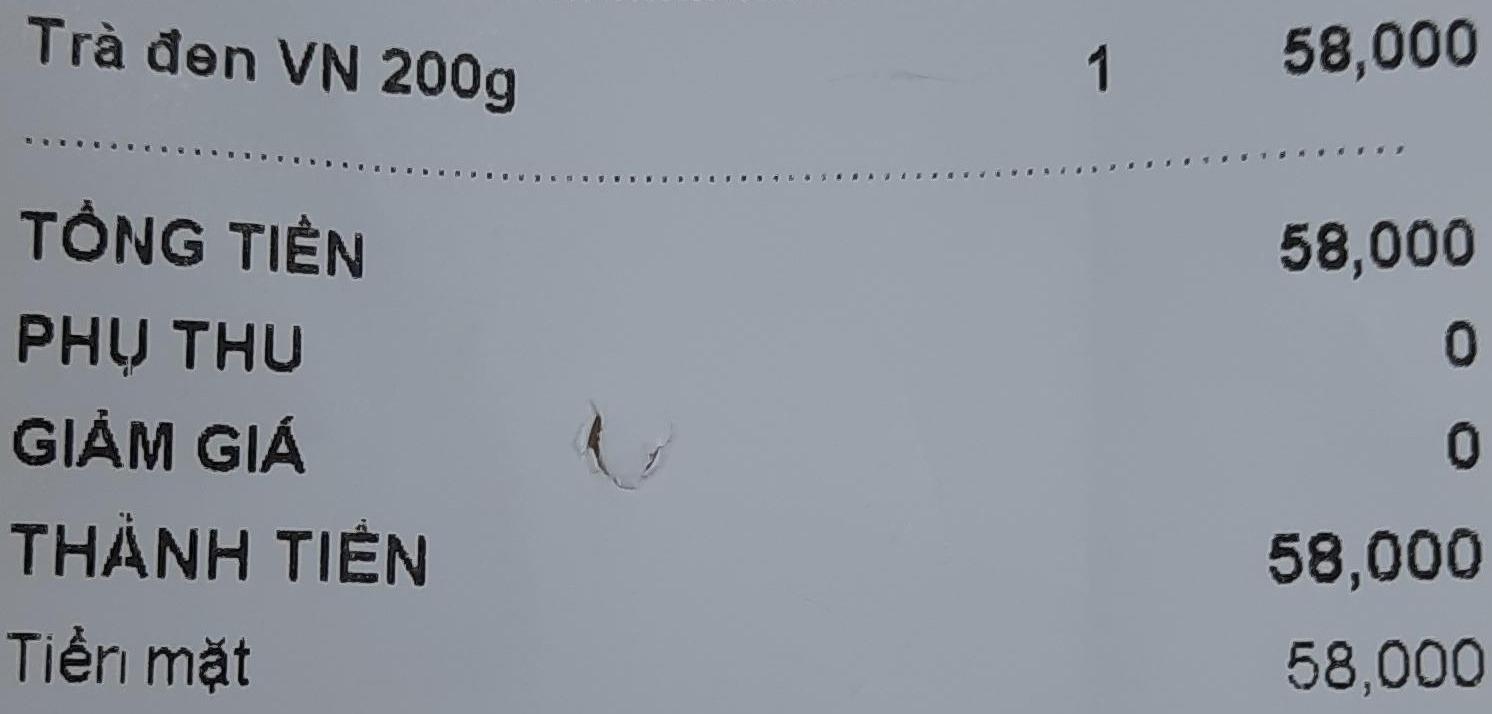
Trà đen VN 200g 1 58,000
TỔNG TIỀN 58,000
PHỤ THU 0
GIẢM GIÁ 0
THÀNH TIỀN 58,000
Tiền mặt 58,000